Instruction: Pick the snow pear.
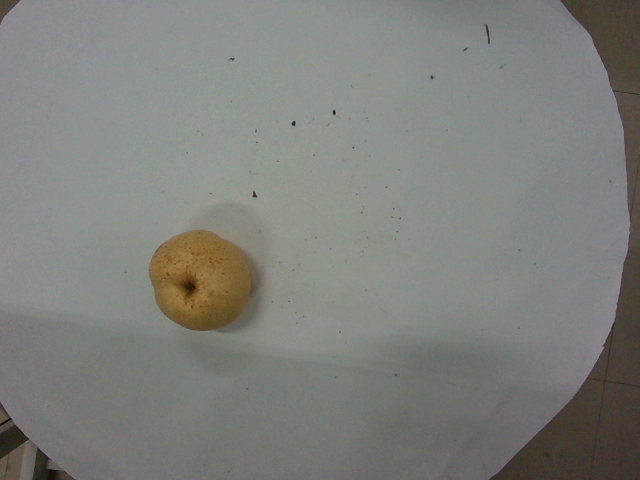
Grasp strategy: vertical